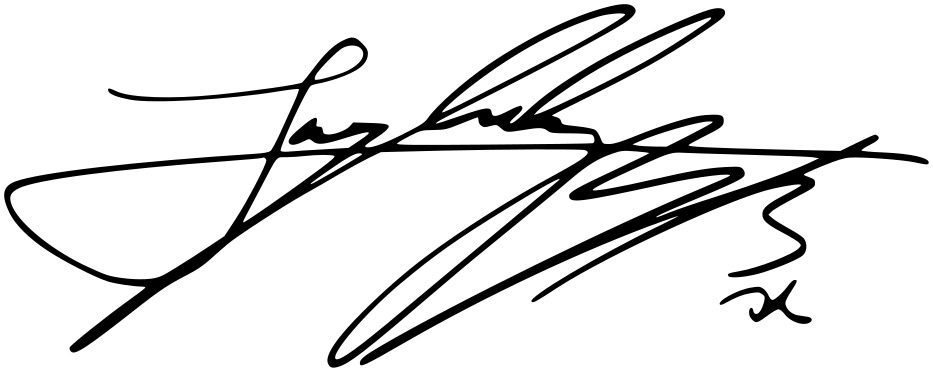
Signature of: jungkook